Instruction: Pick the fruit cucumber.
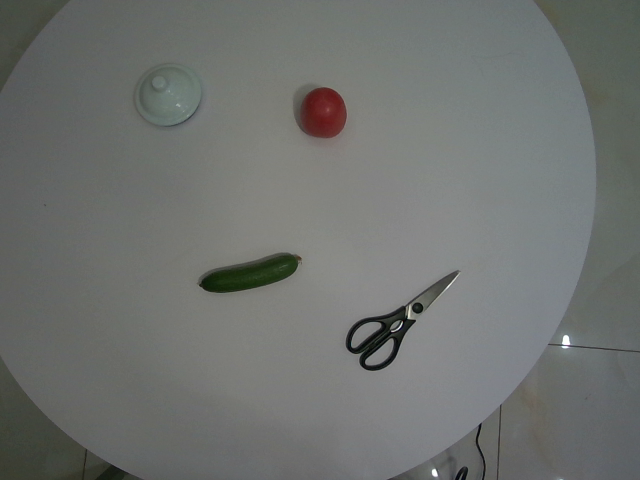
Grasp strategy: vertical